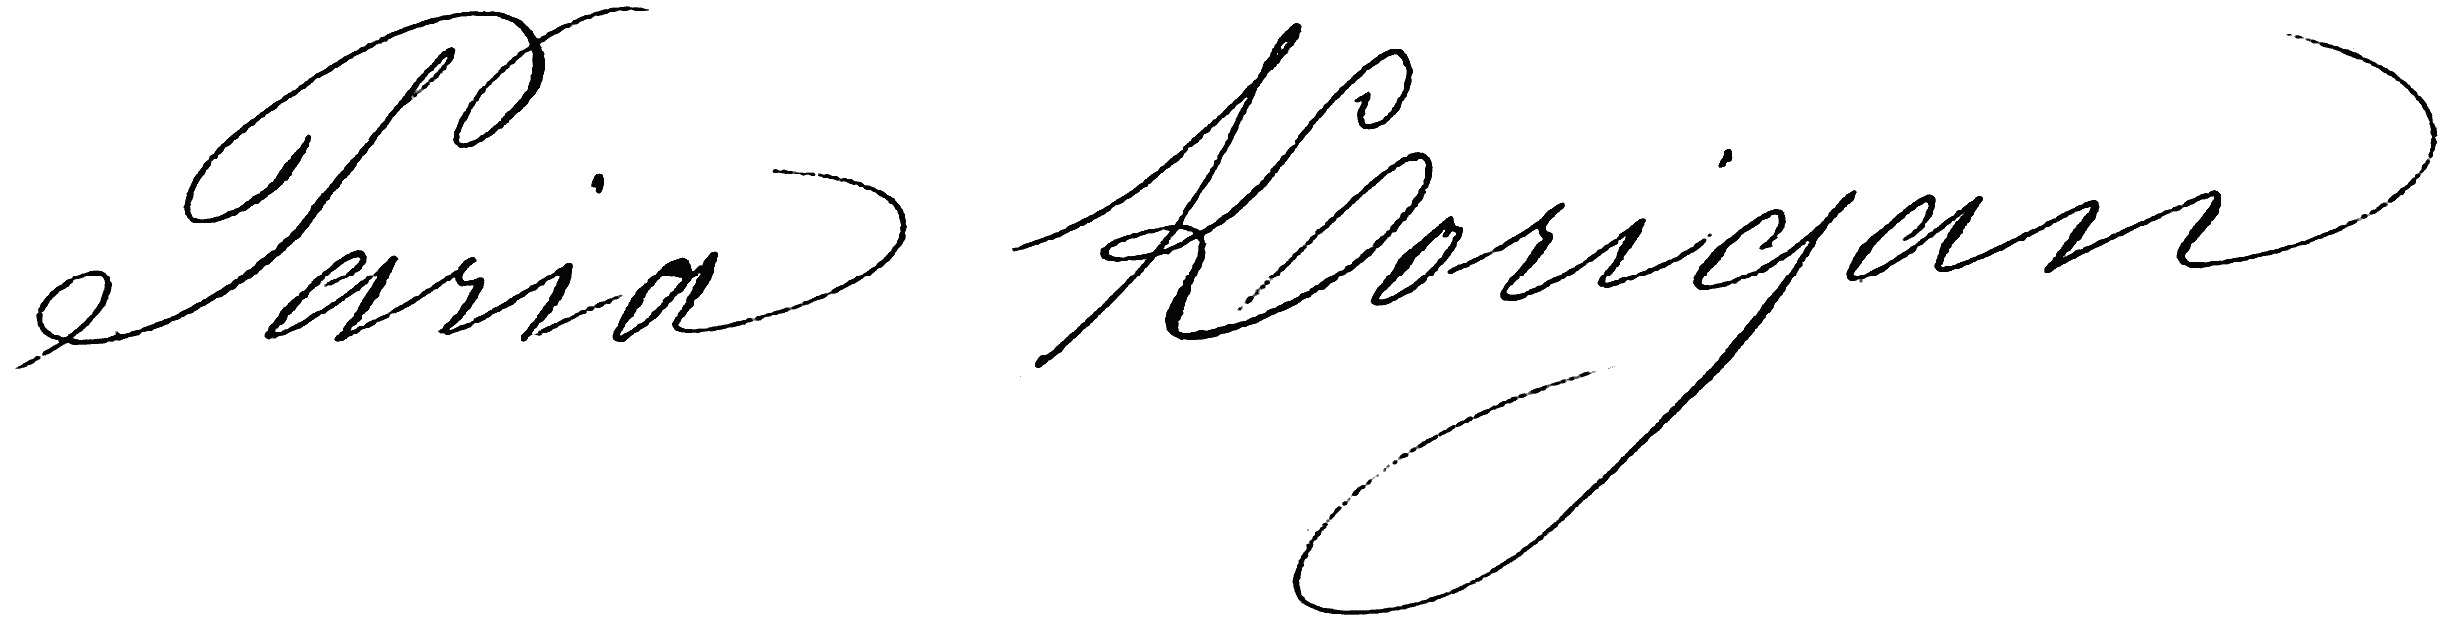
Signature of: céline joséphine bidard de la noë